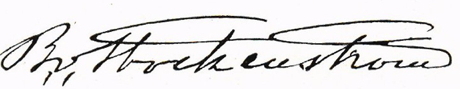
Signature of: bo von stockenström